Question: Explain the disease:
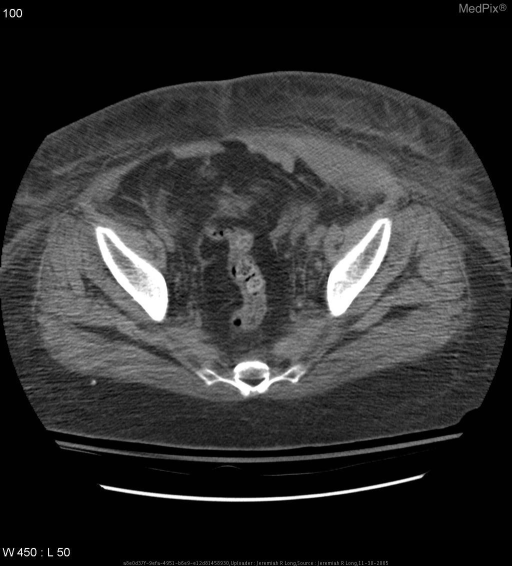
Answer: The disease is discussed as: Medical anticoagulation represents an important therapeutic option for both treatment of and prophylaxis against thromboembolic disease.  Typically heparing and warfarin are the agents employed.  Unfractionated heparin acts primarily as an indirect thrombin inhibitor, and to a lesser extent as a factor Xa inhibitor.  It has the advantage of fast activity, but presents difficulty with dosing (requiring intravenous administration) and monitoring of the patient's PTT.  Dosing normally follows a nomogram and varies from institution to institution depending upon laboratory ranges.  The introduction of low molecular weight heparin, a factor Xa inhibitor, as an alternative to unfractionated heparin allows easier administration with standard dosing, subcutaneous administration, and no laboratory monitoring.  Alternatively, warfarin, an inhibitor of vitamin K-dependant coagulation factors, is typically used for long term out patient anticoagulation needs owing to its oral administration.  Warfarin is monitored therapeutically on a weekly basis with the patient's PT and INR (standard INR goal 2.0-3.0).

As is the case with nearly all medical interventions, anticoagulation does not come without potential side-effects.  The most significant of these centers around hemorrhage.  Patients undergoing anticoagulation are at increased risk for bleeding, both following trauma and sponaneously.  Abdominal wall hematomas represent a real and potentially fatal side effect of therapeutic anticoagulation.  Several cases of abdominal wall hemorrhage have been reported in the literature following the initiation of anticoagulation therapy.  In the majority of these cases, bleeding occured spontaneuosly.